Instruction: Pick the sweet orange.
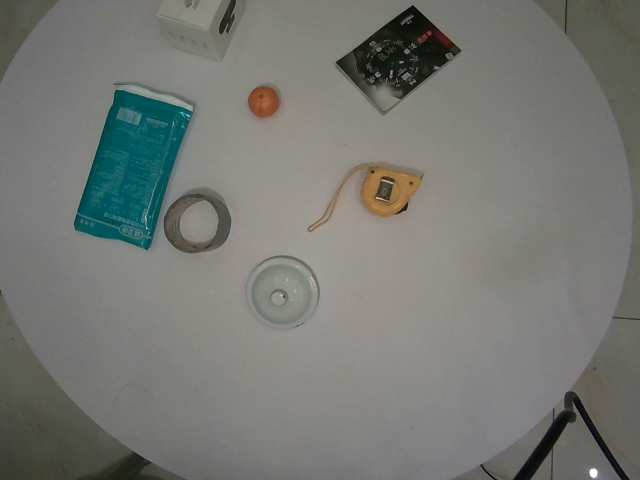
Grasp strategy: vertical